Question: What is the potential diagnosis?
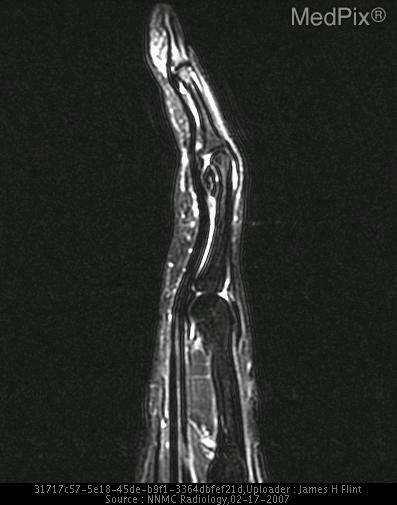
Answer: The possible diagnosis includes •  Periosteal chondroma
•  Periosteal chondrosarcoma
•  Periosteal osteosarcoma
•  Bizarre parosteal osteochondromatous proliferation.